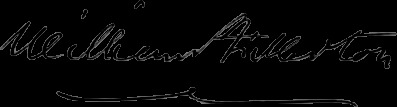
Signature of: william fullerton